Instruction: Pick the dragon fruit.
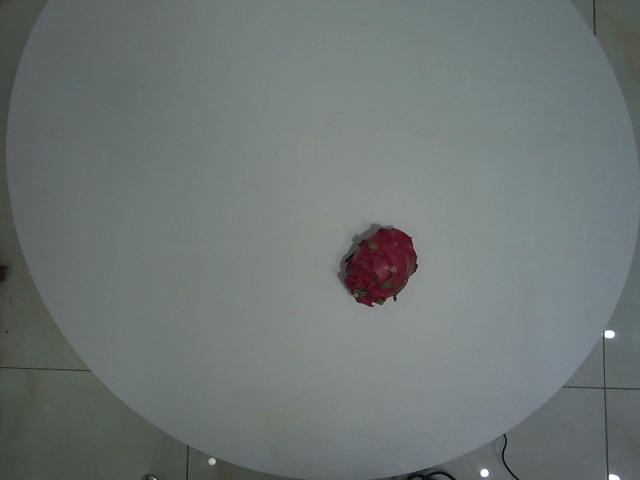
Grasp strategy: vertical